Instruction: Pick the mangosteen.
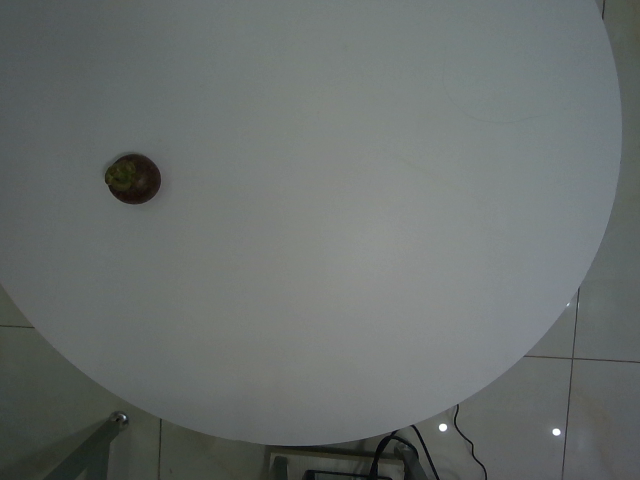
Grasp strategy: vertical